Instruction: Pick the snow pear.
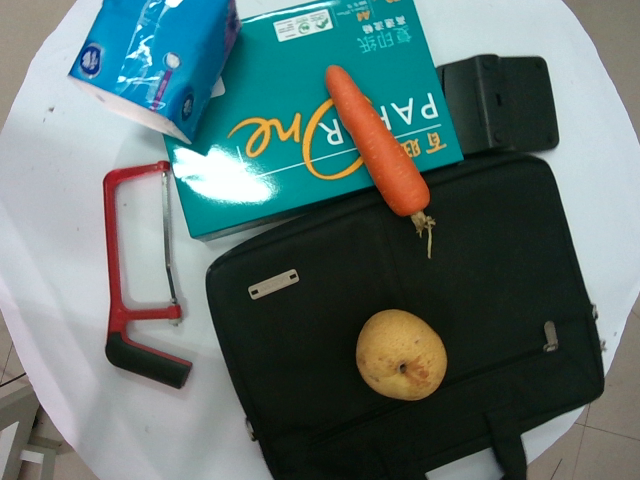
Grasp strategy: vertical